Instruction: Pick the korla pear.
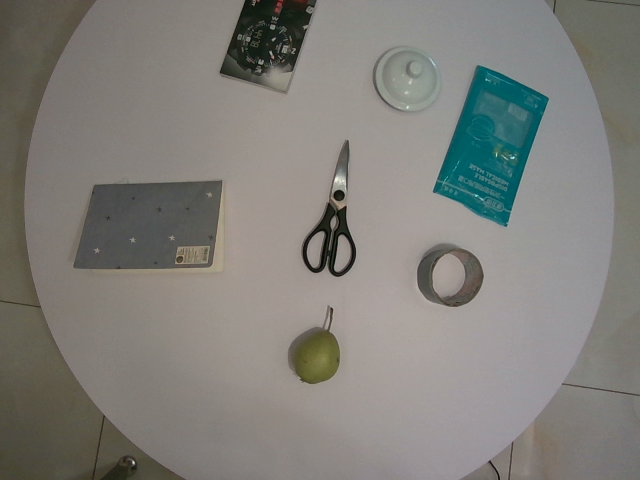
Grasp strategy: vertical